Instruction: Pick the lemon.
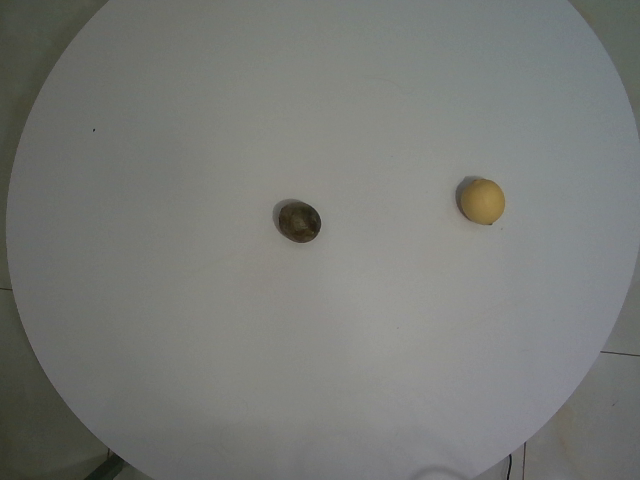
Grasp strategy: vertical